Question: Describe the condition in detail:
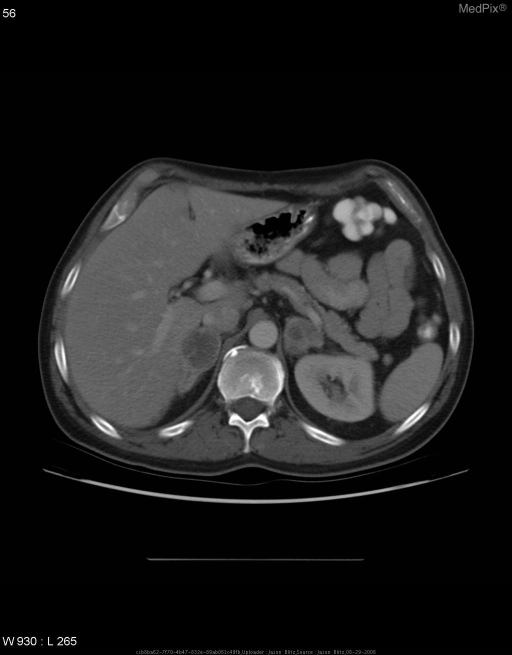
Answer: The disease is discussed as: Chief complaint:

47 y/o male presented in Nov 2005 with pain in right anterior thigh.  X-ray revealed a mass in the femur and adjacent soft tissue.  Partial surgical resection of mass revealed adenocarcinoma.  Subsequent PET scan indicated increased uptake at several locations in the right lung.

Patient had a history of pulmonary nodules dating to 2003/2004.  However a PET conducted in August of 2004 was negative except for minimal uptake in one pulmonary nodule.  Serial X-rays showed no changes in these nodules through mid 2005.

Patient was diagnosed with metastatic adenocarcinoma of the right lung and referred to oncology for radiation and chemotherapy.

PMX:
  •  Nephrolithiasis
  •  Hyperlipidemia

PSHX:
  •  Right neck lymph node resection (benign) at 22 yo
  •  Cholestectomy in 2004

SocHx:
  •  >1PPD for 20 years
  •  No ETOH

FMHX:
  •  Sister (smoker) died of lung cancer in 1979
  •  Sister (non-smoker) died of lunger cancer at 40 yo
  •  Sister (non-smoker) died of lung cancer at 62 yo
  •  Brother (smoker) diagnosed with head and neck cancer 2006

Meds:
  •  Percocet

Allergies:
  •  Aspirin - upset stomach

Chest and abdominal CT on 13 April 2006 revealed the following in comparison with an August 2004 chest and abdominal CT:
  •  Progression of right hilar adenopathy and enlargement of the pleural-based soft tissue mass along the posteromedial aspect of the right lower lobe.
  •  Pulmonary parenchyma demonstrates enlargement of multiple
right lower lobe pulmonary nodules.
  •   The pancreas, spleen, adrenal glands, and kidneys are normal.
  •   Soft tissue in the bilateral gluteal regions are normal.

Chest and abdomal CT on 16 August 2006 after 4 months of chemotherapy and radiation revealed the following in comparison with the 13 April 2006 study:
  •   Subcarinal lymphadenopathy is demonstrated and increased from previous study.
  •   Associated rib destruction is demonstrated.
  •   Associated endobronchial narrowing is demonstrated extending to the right lower lobe.
  •   No pulmonary nodules are seen in the left lung.
  •   Interval development of bilateral adrenal masses.
  •   Soft tissue masses are demonstrated within the mesentery.
  •   Interval development of right gluteal mass.

Conclusion:
Continued agressive development and growth of metastases are demonstrated between April 2006 and August 2006 chest and abdominal CTs.  This represents a failure of radiation and chemotherapy with future remission unlikely.